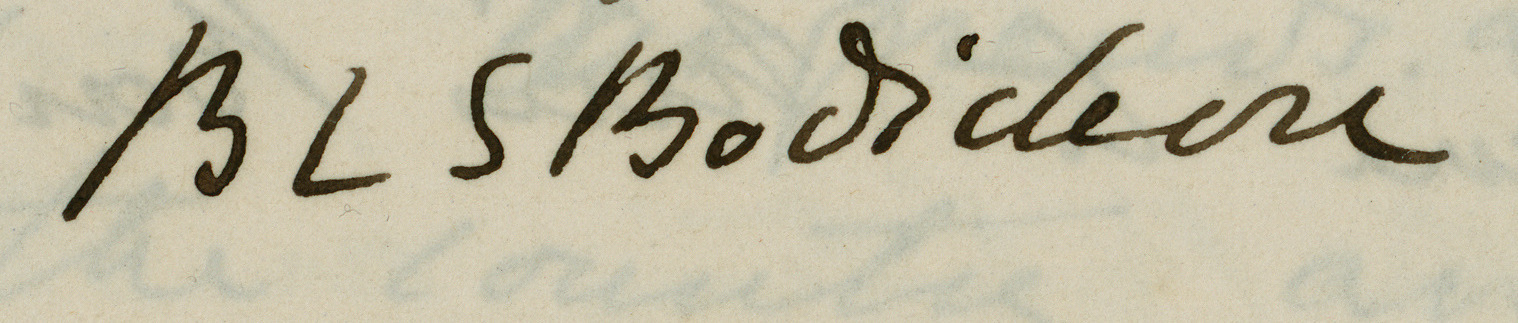
Signature of: barbara bodichon